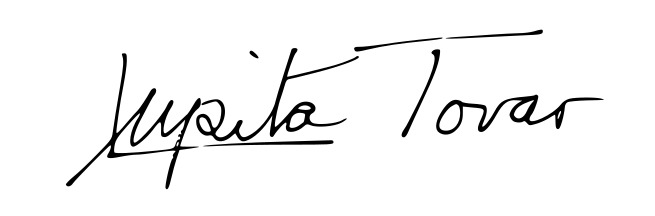
Signature of: lupita tovar